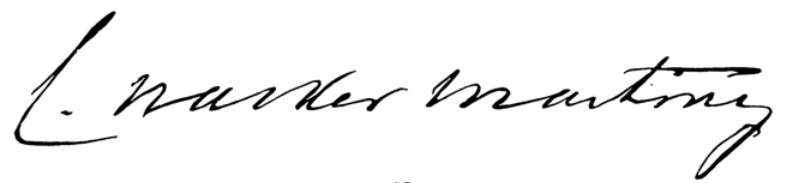
Signature of: carlos walker martínez